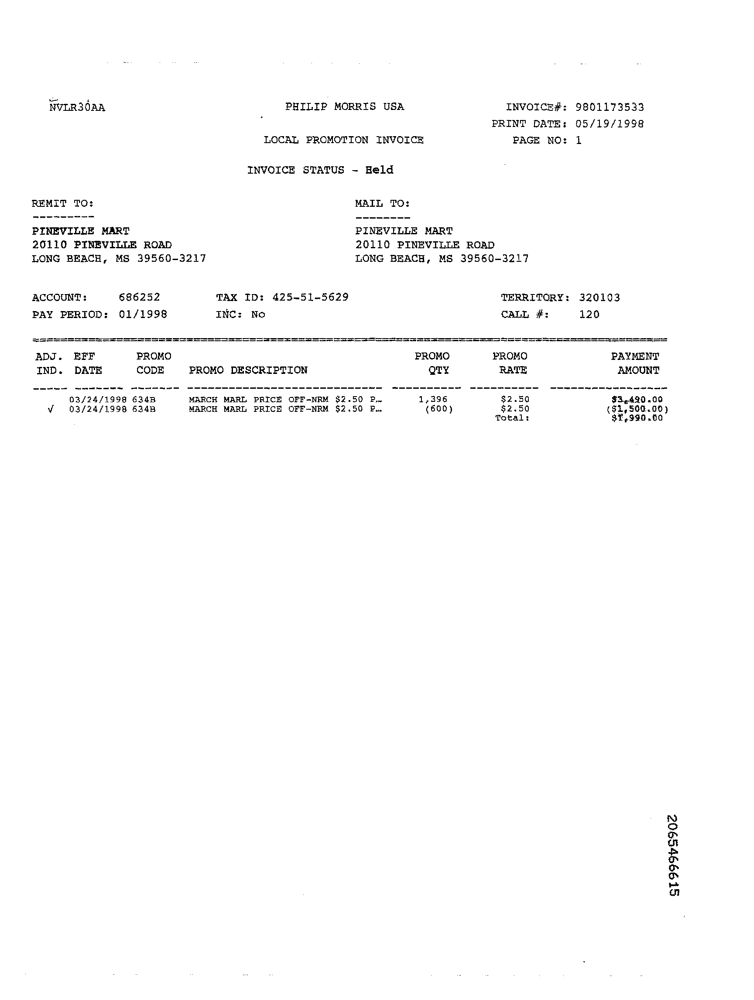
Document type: Invoice